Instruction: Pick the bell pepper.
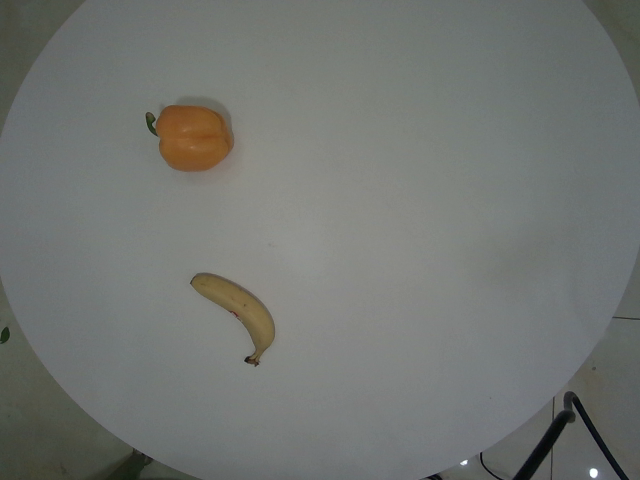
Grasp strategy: vertical